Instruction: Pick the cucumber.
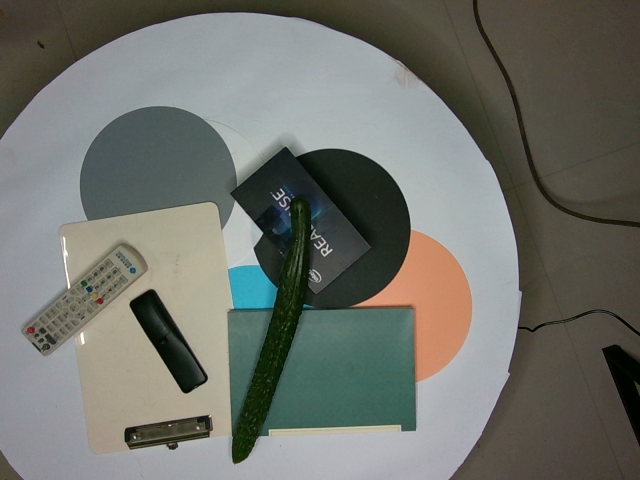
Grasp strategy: vertical